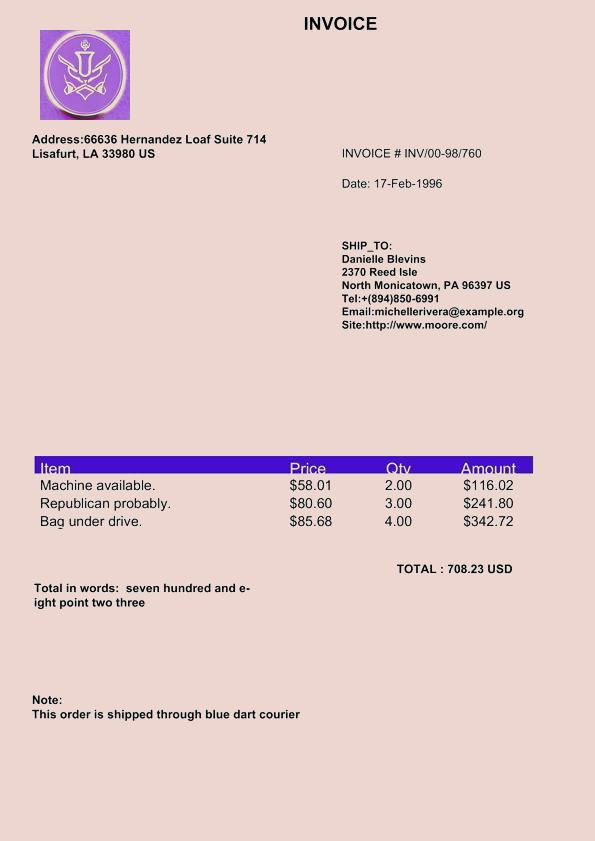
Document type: Invoice